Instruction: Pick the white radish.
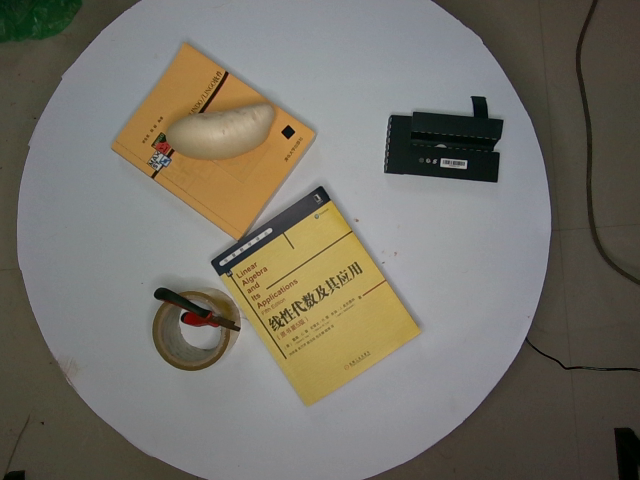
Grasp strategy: vertical